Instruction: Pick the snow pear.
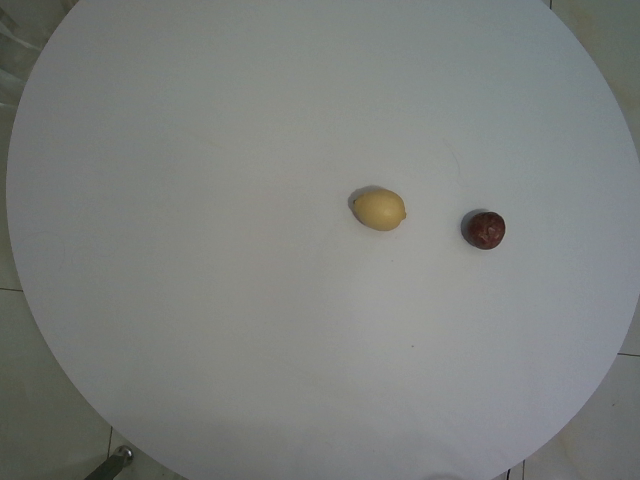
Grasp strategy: vertical